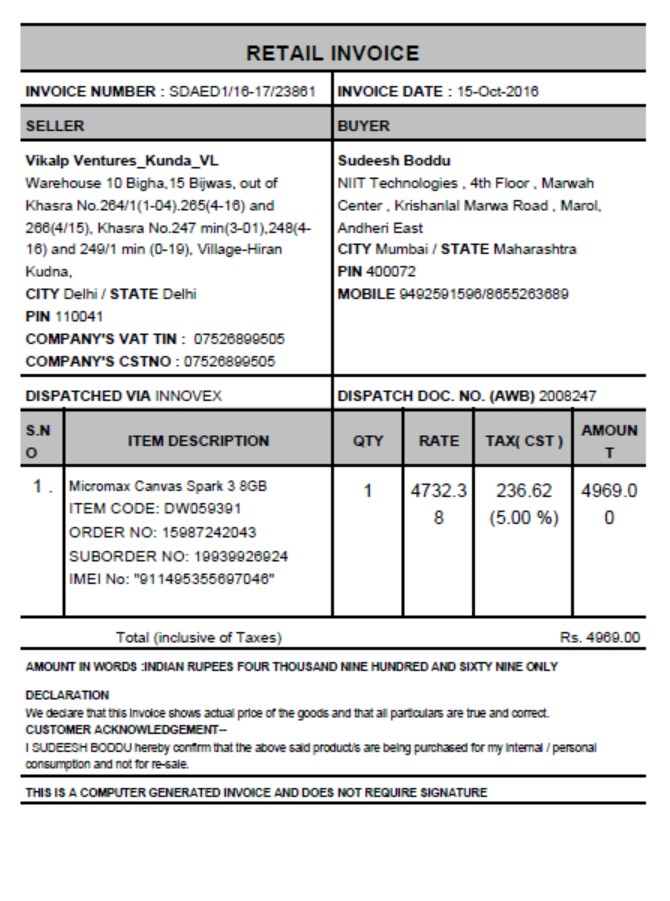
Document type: Invoice